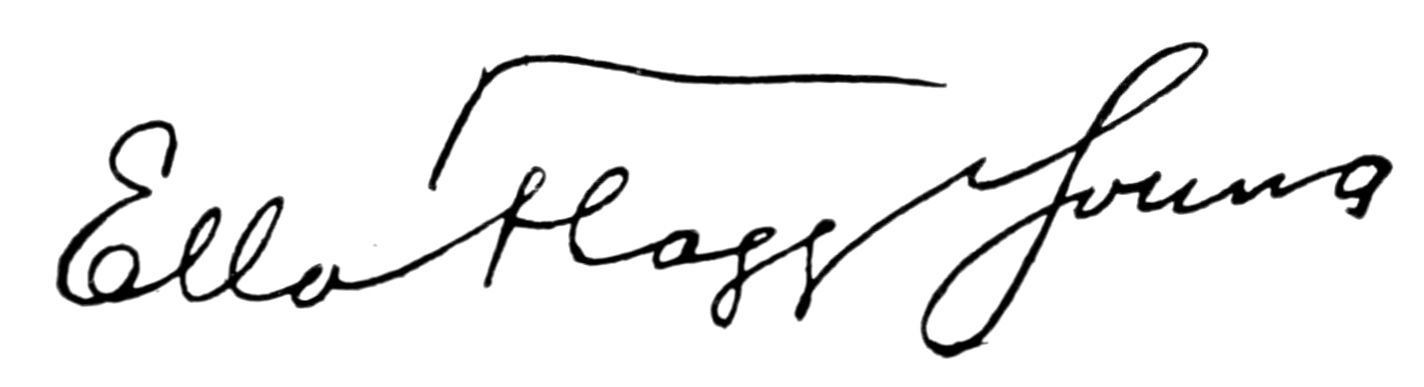
Signature of: ella flagg young